Question: What are the imaging findings?
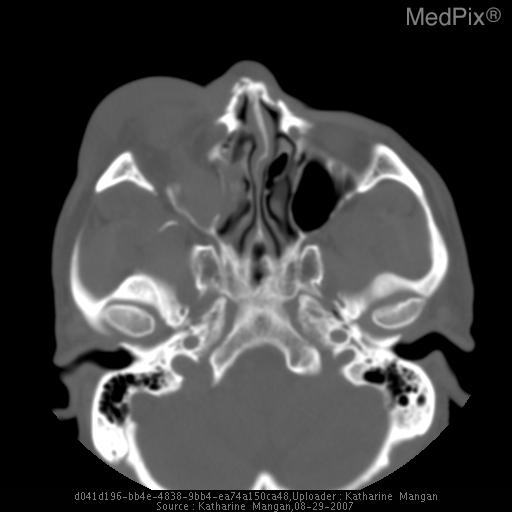
Answer: The imaging shows •  inferior orbit fracture
•  soft tissue swelling
•  bleeding into maxillary sinus Axial image with bone technique demonstrating fracture through inferior orbit with soft tissue swelling..